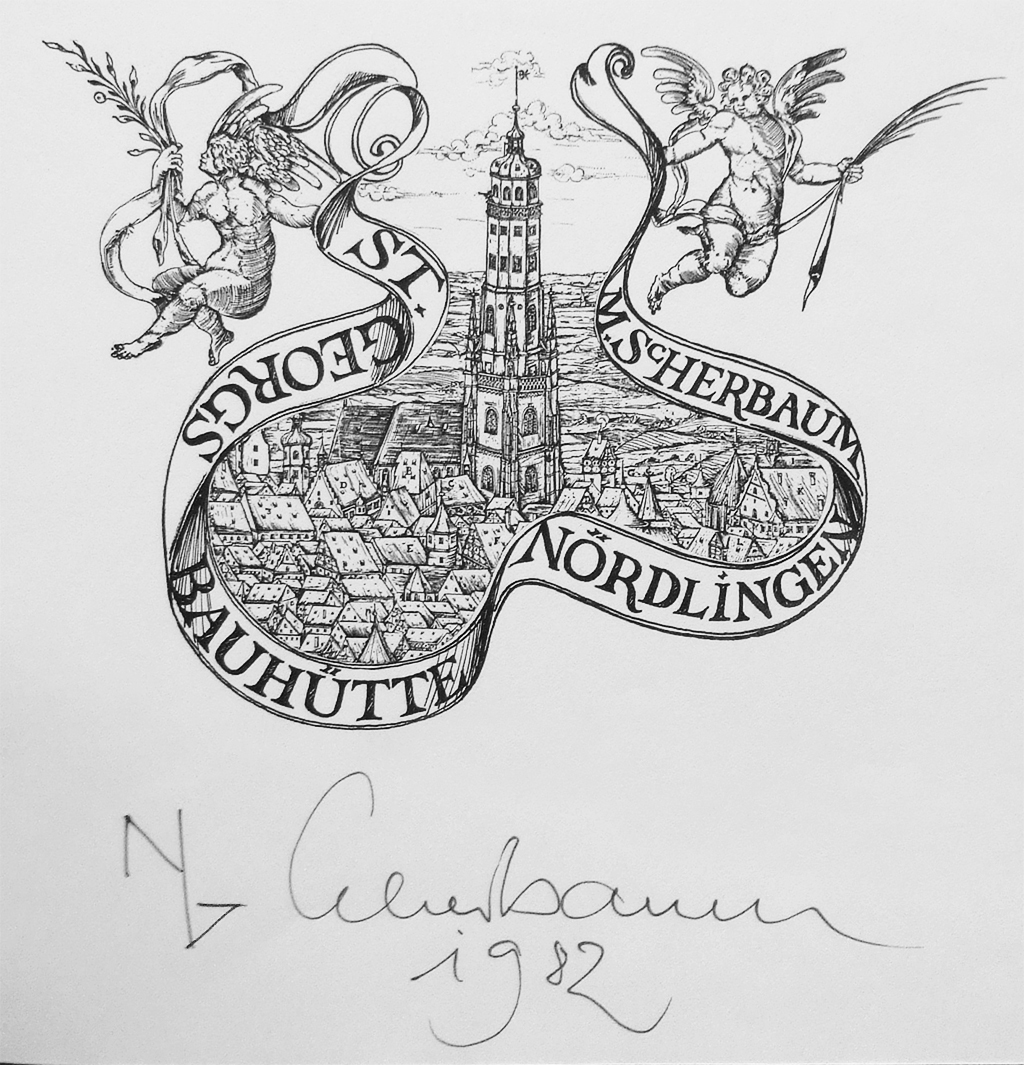
Signature of: michael scherbaum